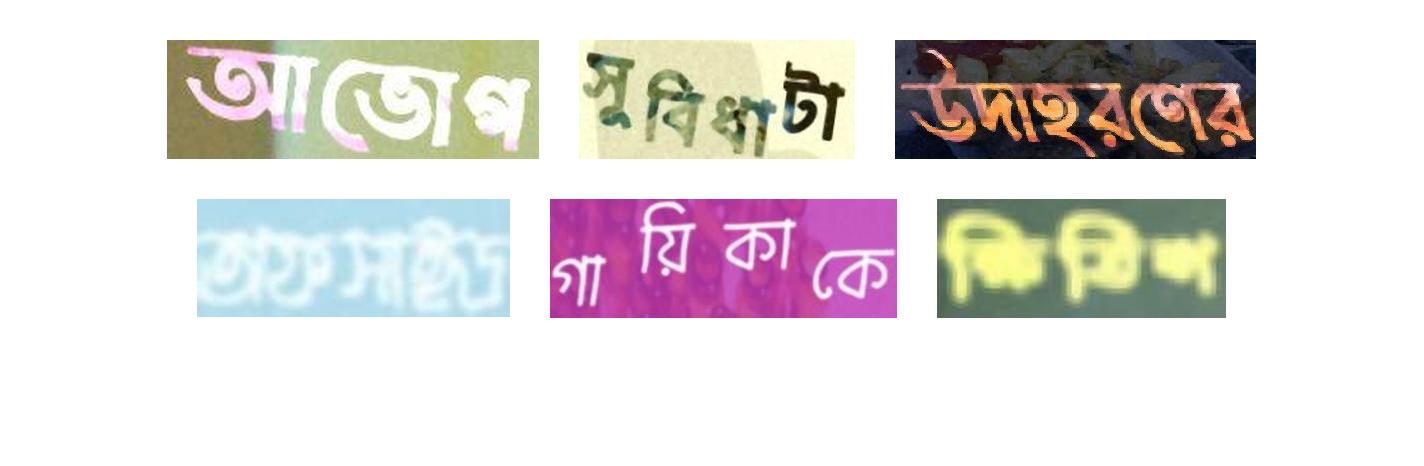
আভোগ সুবিধাটা উদাহরণের
অফসাইড গায়িকাকে ক্ষিতিশ